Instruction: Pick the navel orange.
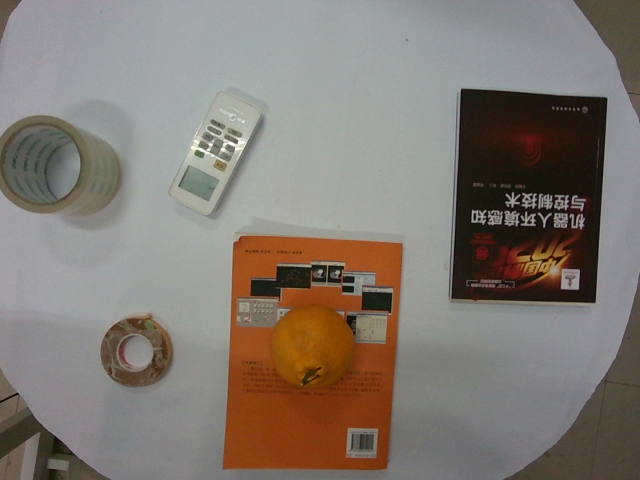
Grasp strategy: vertical